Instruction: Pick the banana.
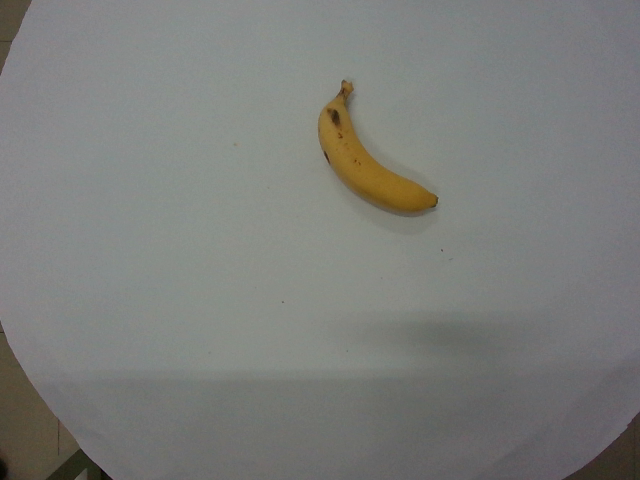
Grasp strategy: vertical